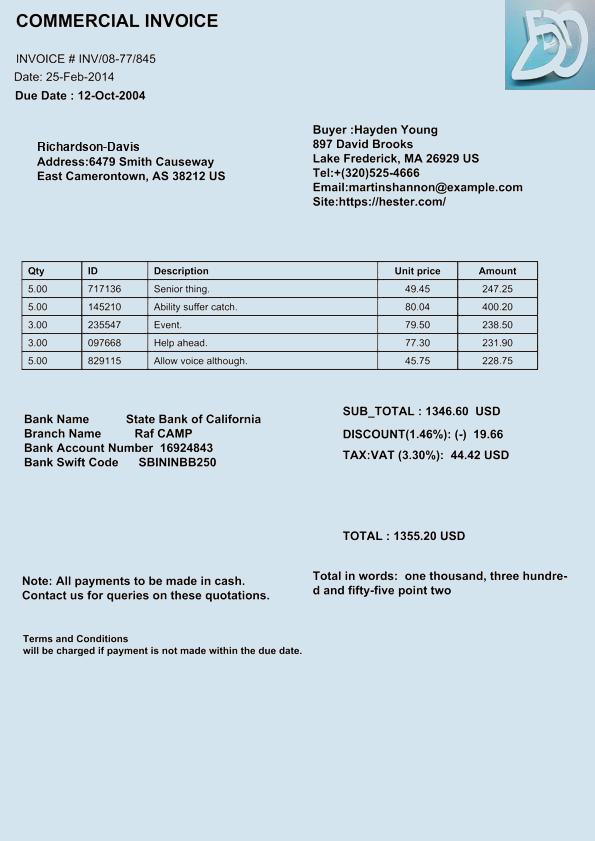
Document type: Invoice